Question: What is the assessed value of the property as noted in the document?
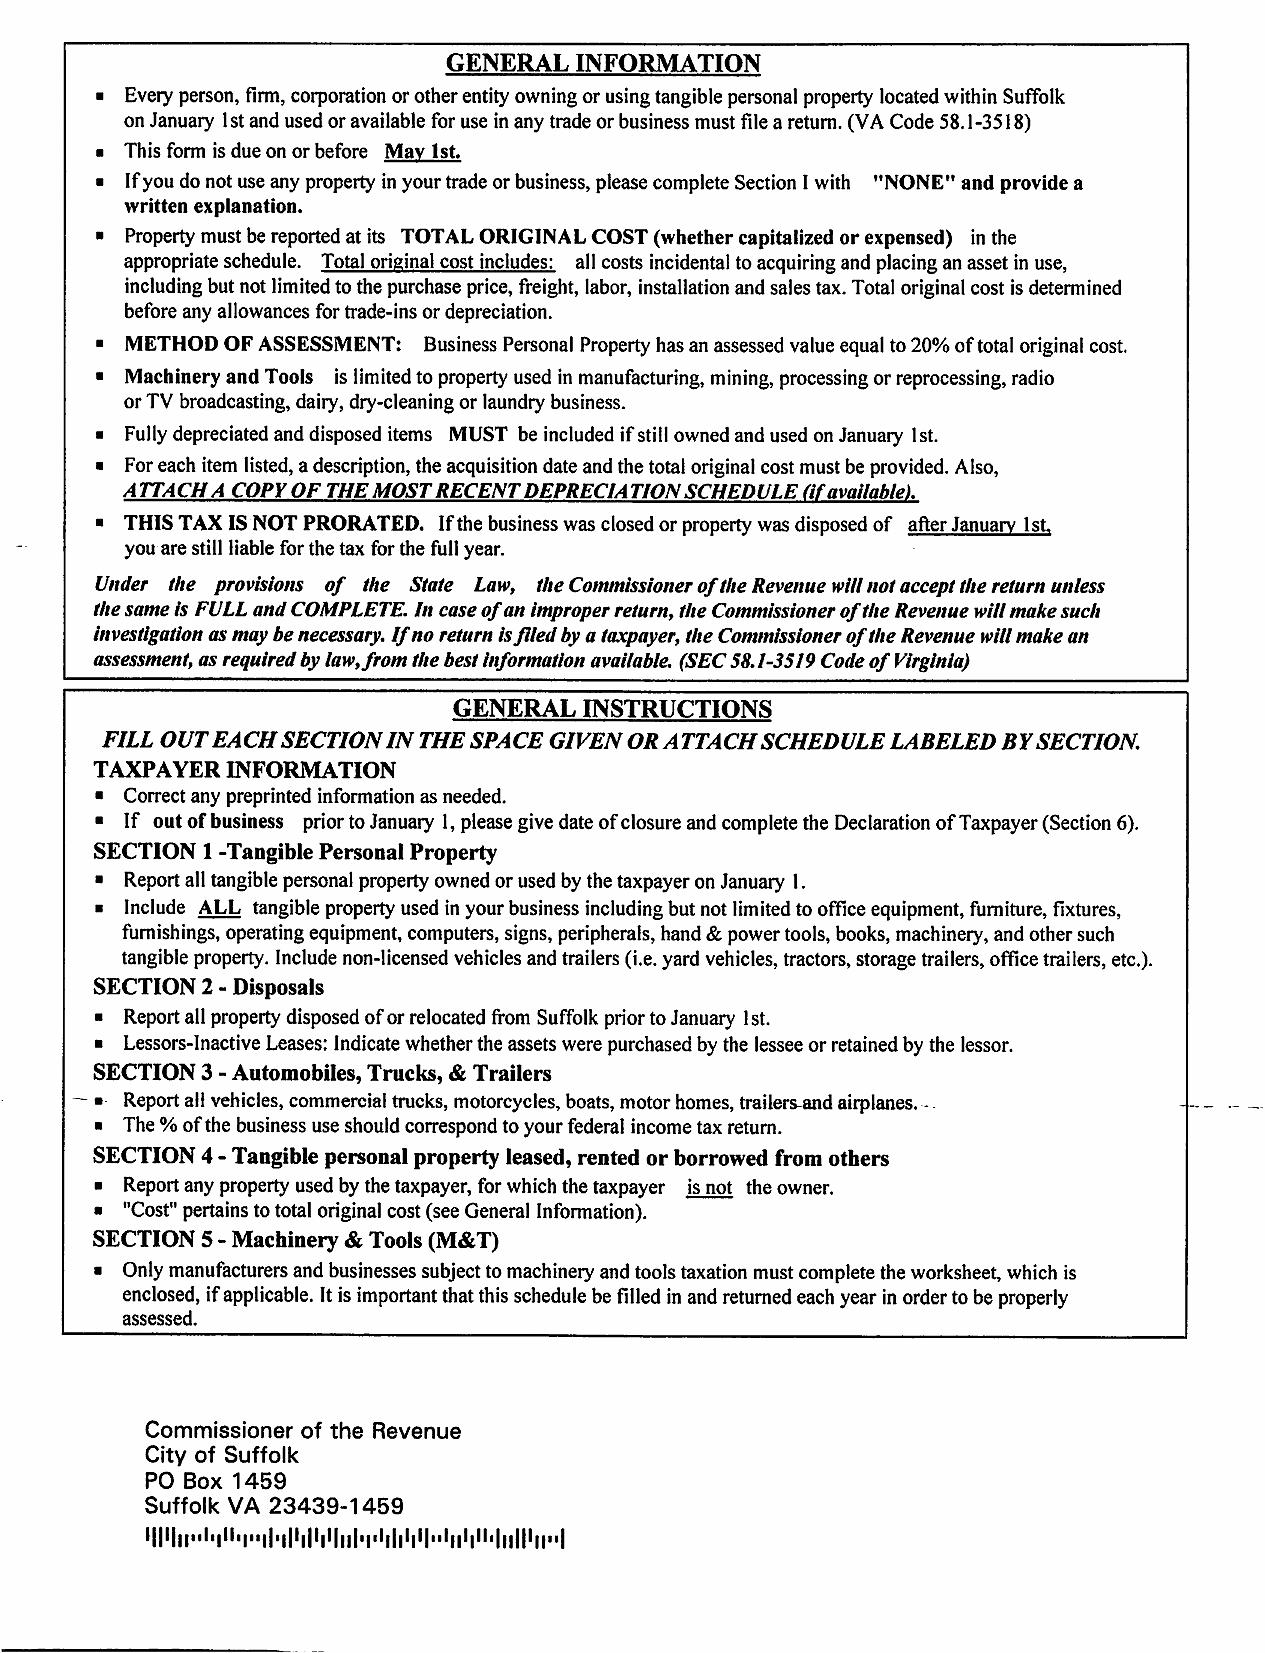
Answer: "20% of total original cost"